Question: What do the imaging results show?
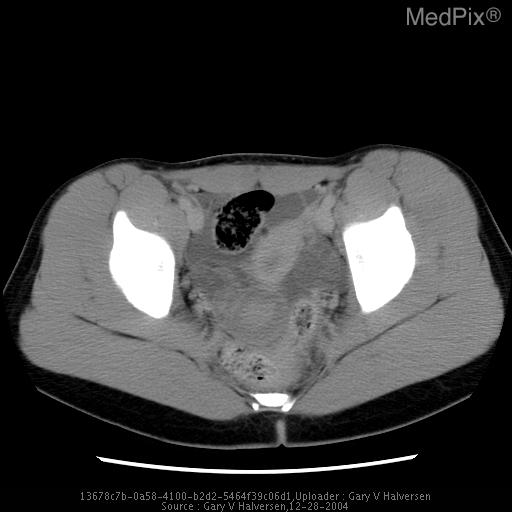
Answer: The imaging shows CT: Large heterogeneous pelvic mass displacing the uterus anteriorly.

US: Enlarged right ovary with central cystic component.  Absent blood flow. pelvis.